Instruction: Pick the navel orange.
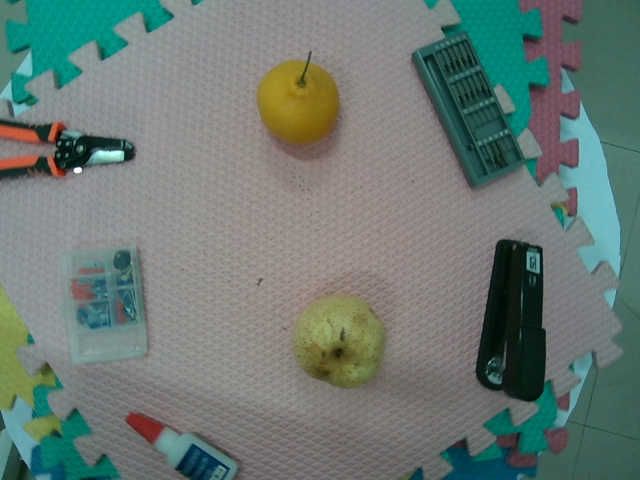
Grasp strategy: vertical